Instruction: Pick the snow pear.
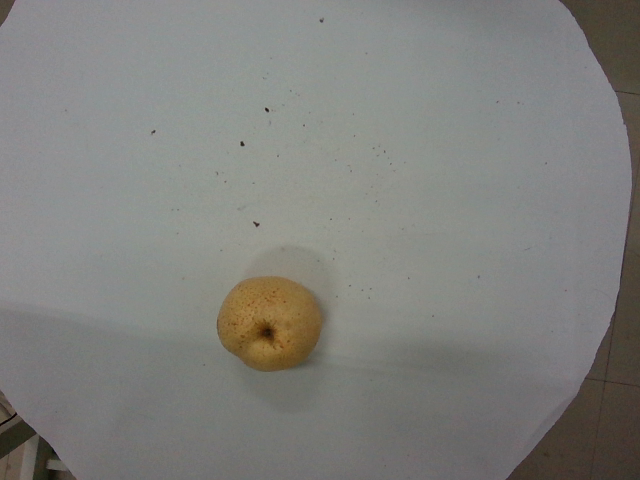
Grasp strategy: vertical